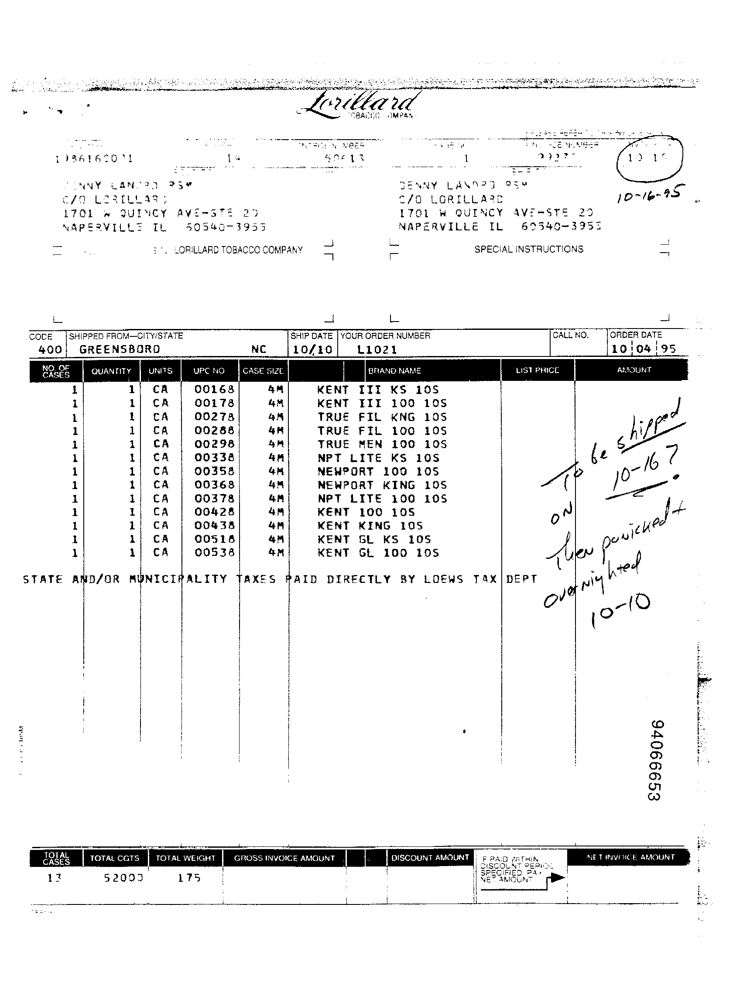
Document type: Invoice